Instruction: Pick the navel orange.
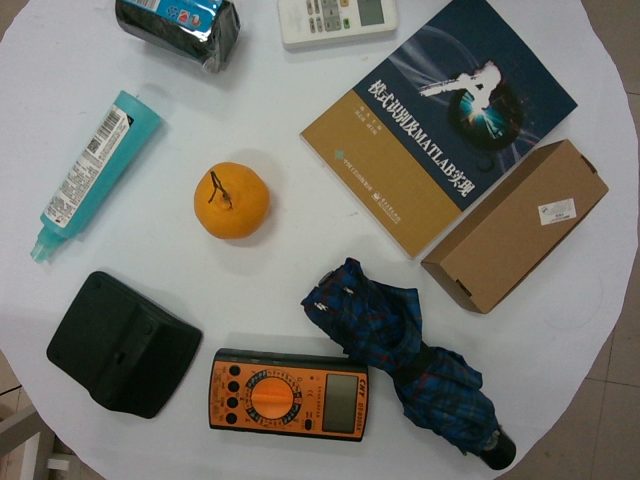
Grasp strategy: vertical